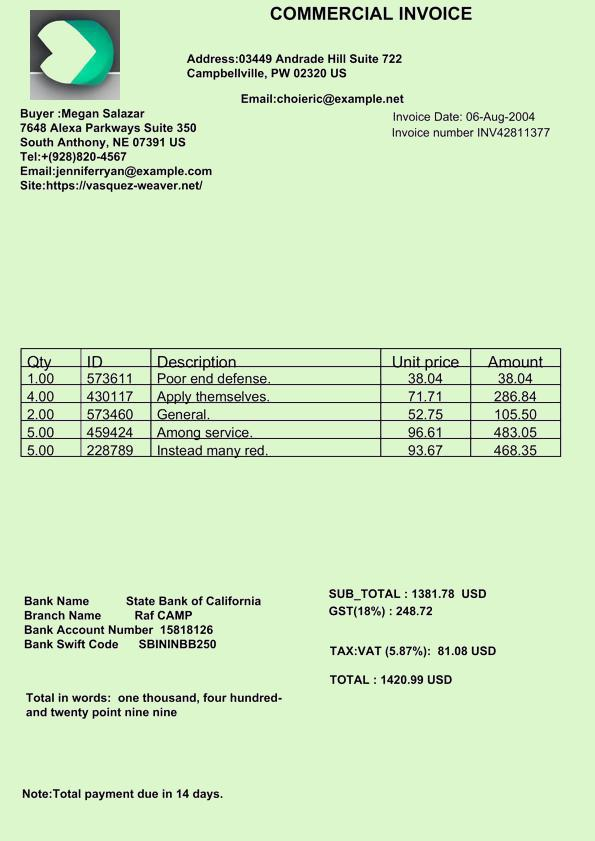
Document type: Invoice